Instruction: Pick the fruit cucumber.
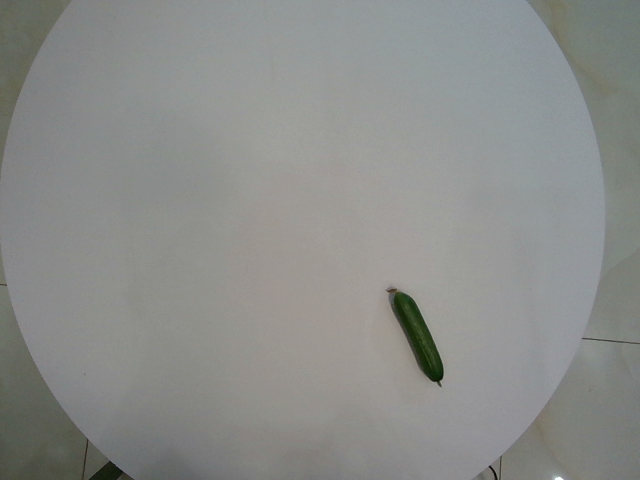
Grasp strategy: vertical